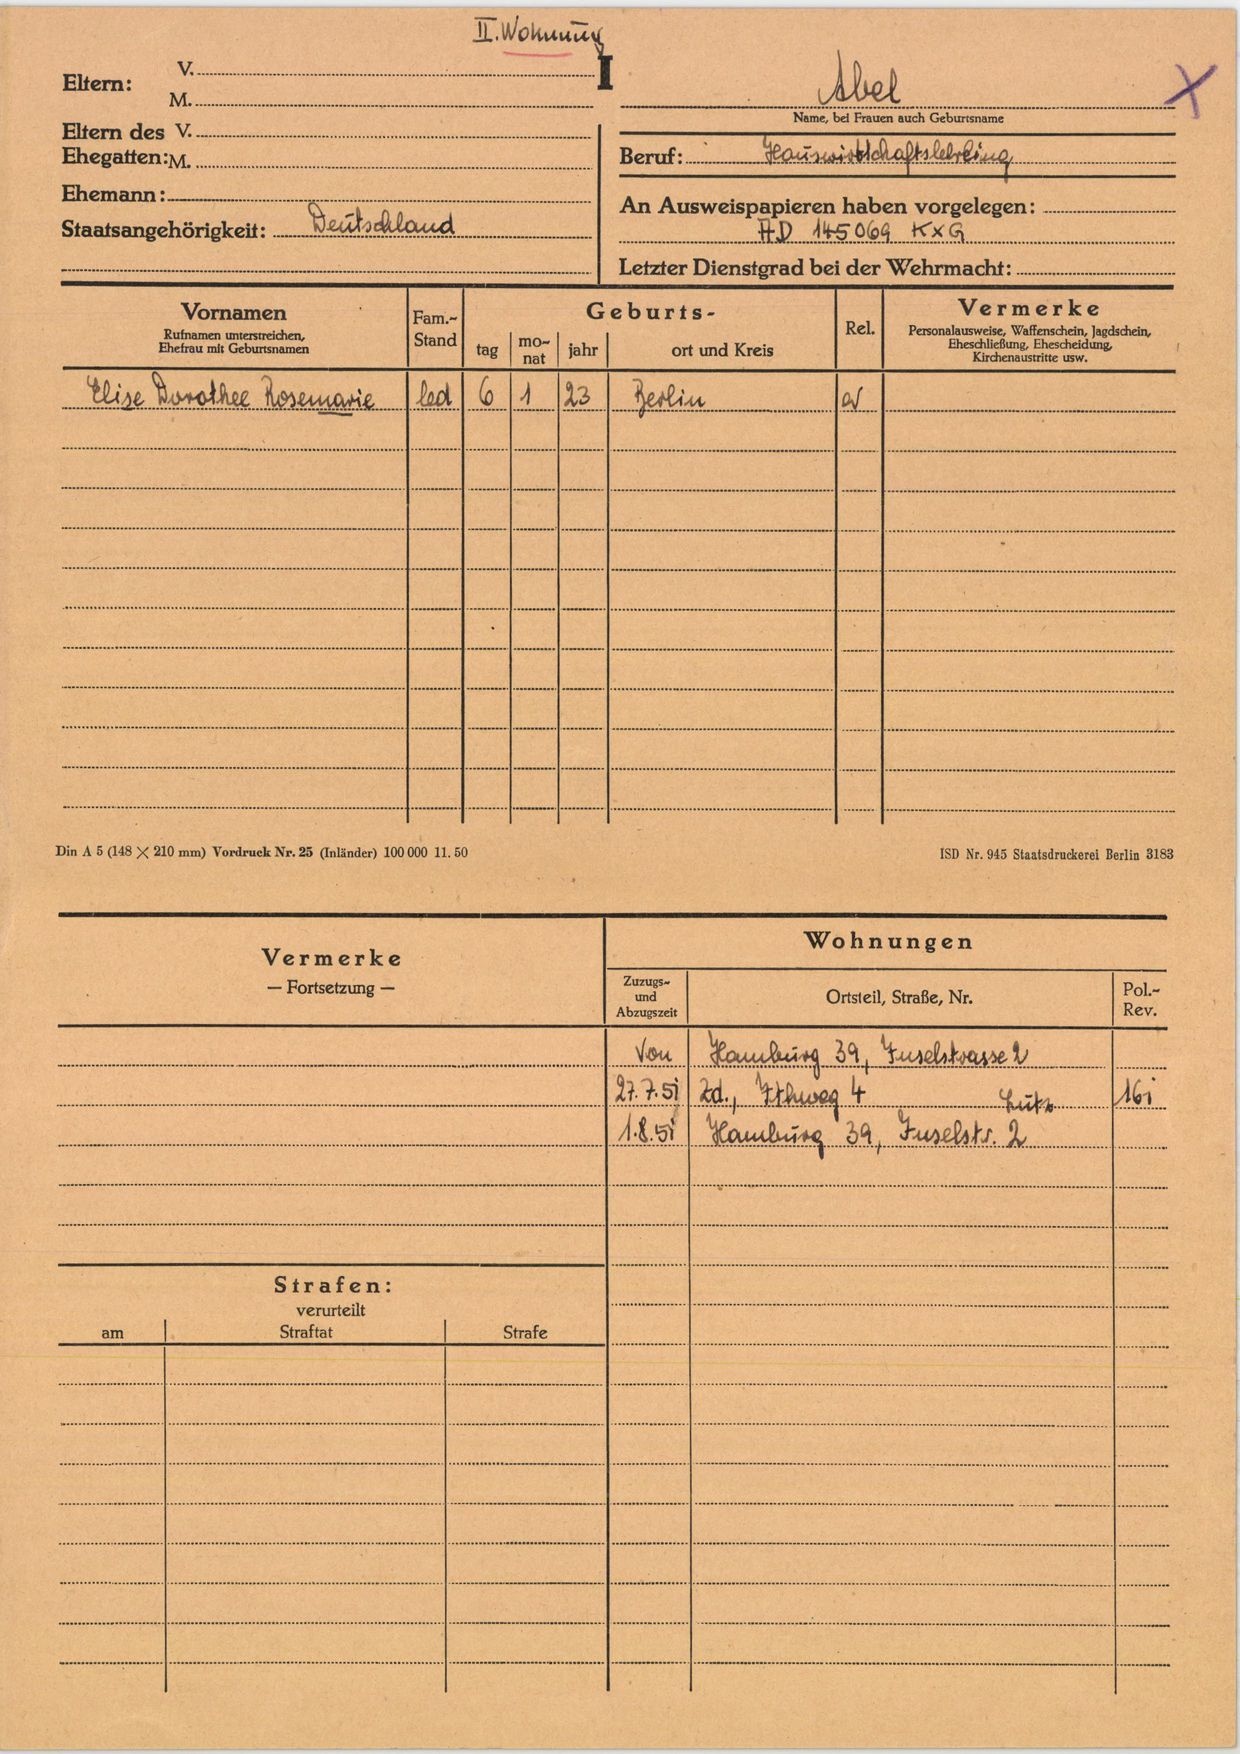
Abel